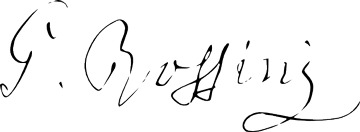
Signature of: gioachino rossini